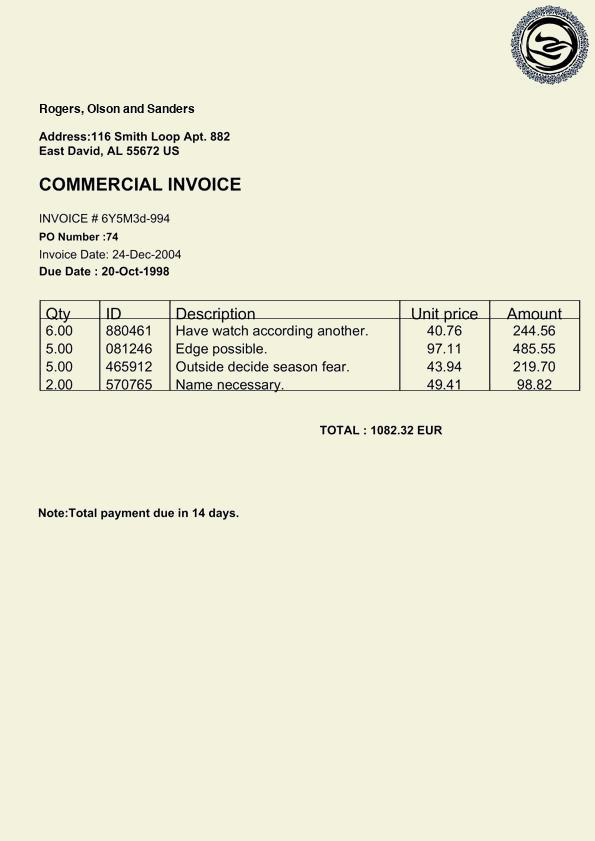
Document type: Invoice